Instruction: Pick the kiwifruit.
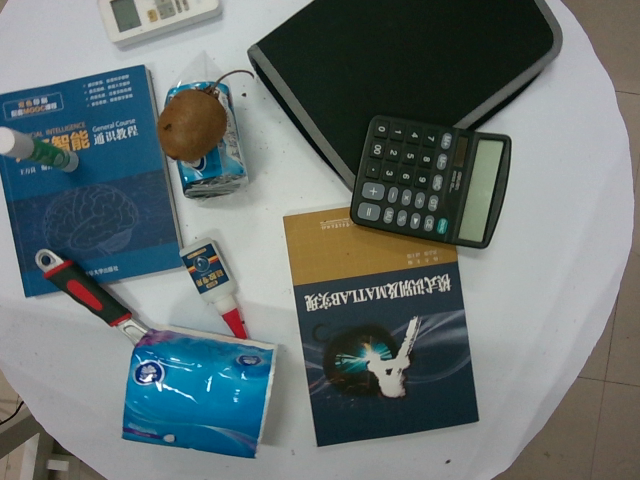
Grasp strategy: vertical